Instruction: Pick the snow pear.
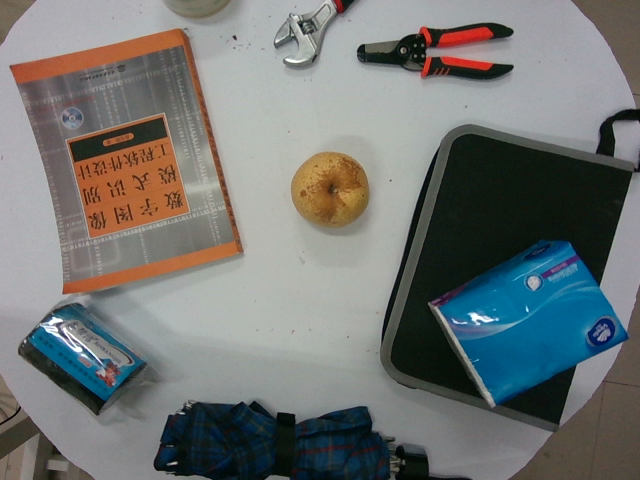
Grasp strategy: vertical